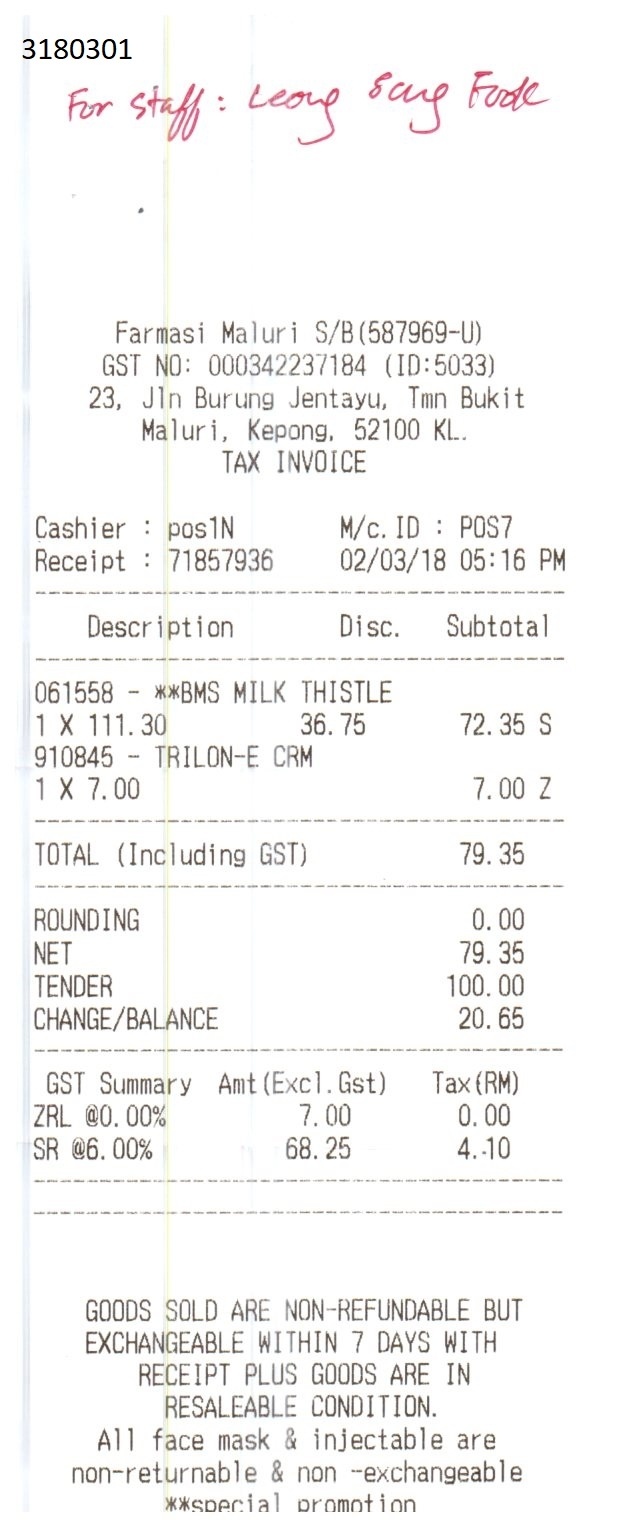
FARMASI MALURI S/B (587969-U)
GST NO: 000342237184 (ID:5033)
23, JIN BURUNG JENTAYU, TMN BUKIT
MALURI, KEPONG, 52100 KL.
TAX INVOICE
CASHIER : POS1N
M/C. ID :POS7
RECEIPT : 71857936
02/03/18 05:16 PM
DESCRIPTION
DISC.
SUBTOTAL
061558 - **BMS MILK THISTLE
1 X 111.30
36.75
72.35 S
910845 - TRILON-E CRM
1 X 7.00
7.00 Z
TOTAL (INCLUDING GST)
79.35
ROUNDING
NET
TENOER
CHANGE/BALANCE
0.00
79.35
100.00
20.65
GST SUMMARY
ZRL @0.00%
SR @ 6.00%
7.00
68.25
0.00
4.10
GOODS SOLD ARE NON-REFUNDABLE BUT
EXCHANGEABLE WITHIN 7 DAYS WITH
RECEIPT PLUS GOODS ARE IN
RESALEABLE CONDITION.
ALL FACE MASK & INJECTABLE ARE
NON-RETURNABLE & NON -EXCHANGEABLE
**SPECIAL PROMOTION
AMT (EXCL. GST)
TAX (RM)
3180301